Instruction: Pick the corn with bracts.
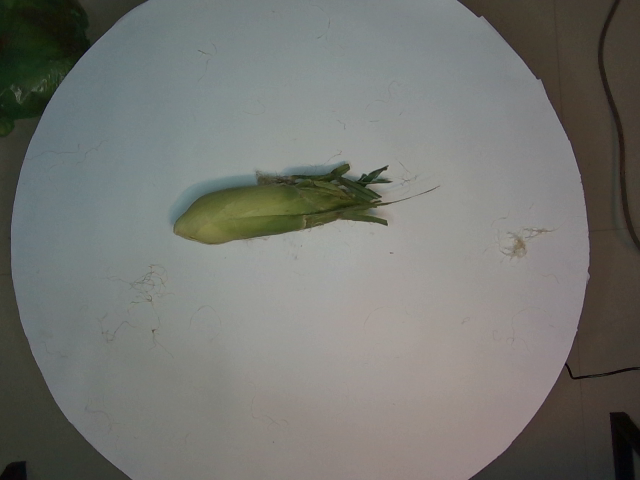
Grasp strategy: vertical